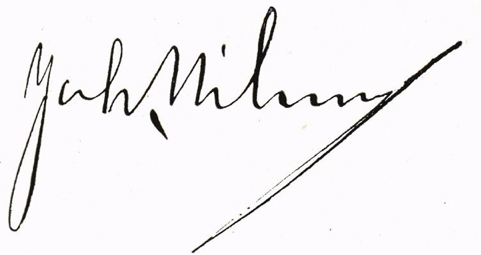
Signature of: johan nilsson